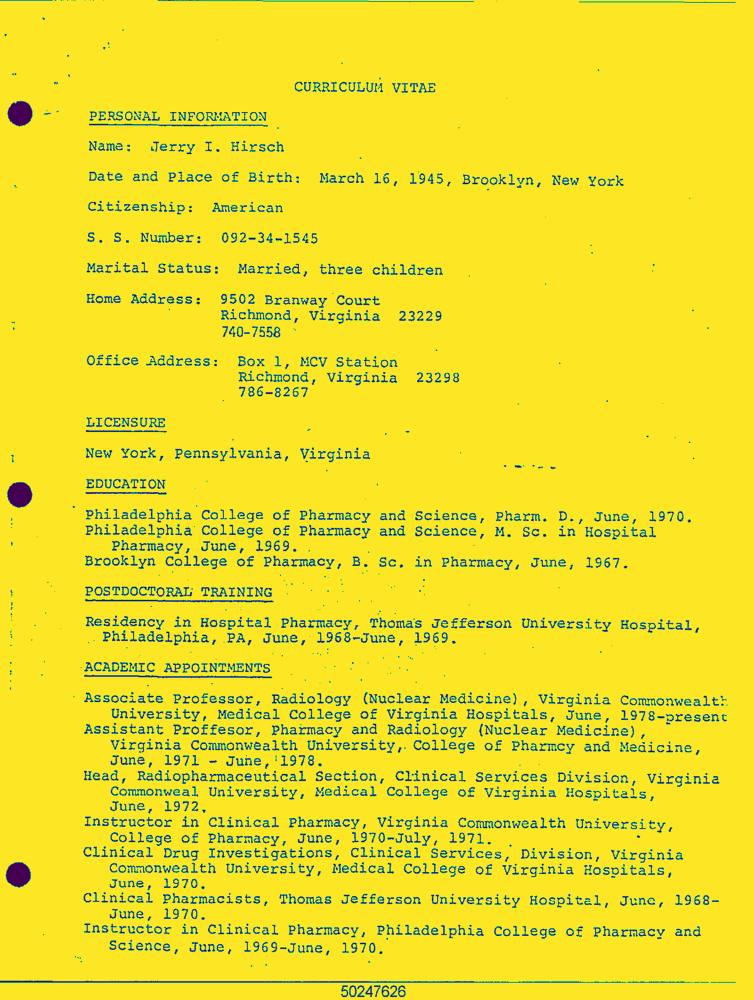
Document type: Resume-Doc